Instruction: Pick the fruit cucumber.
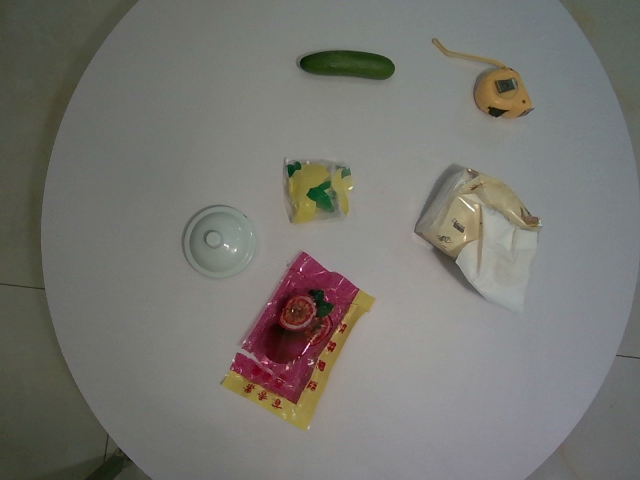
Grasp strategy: vertical